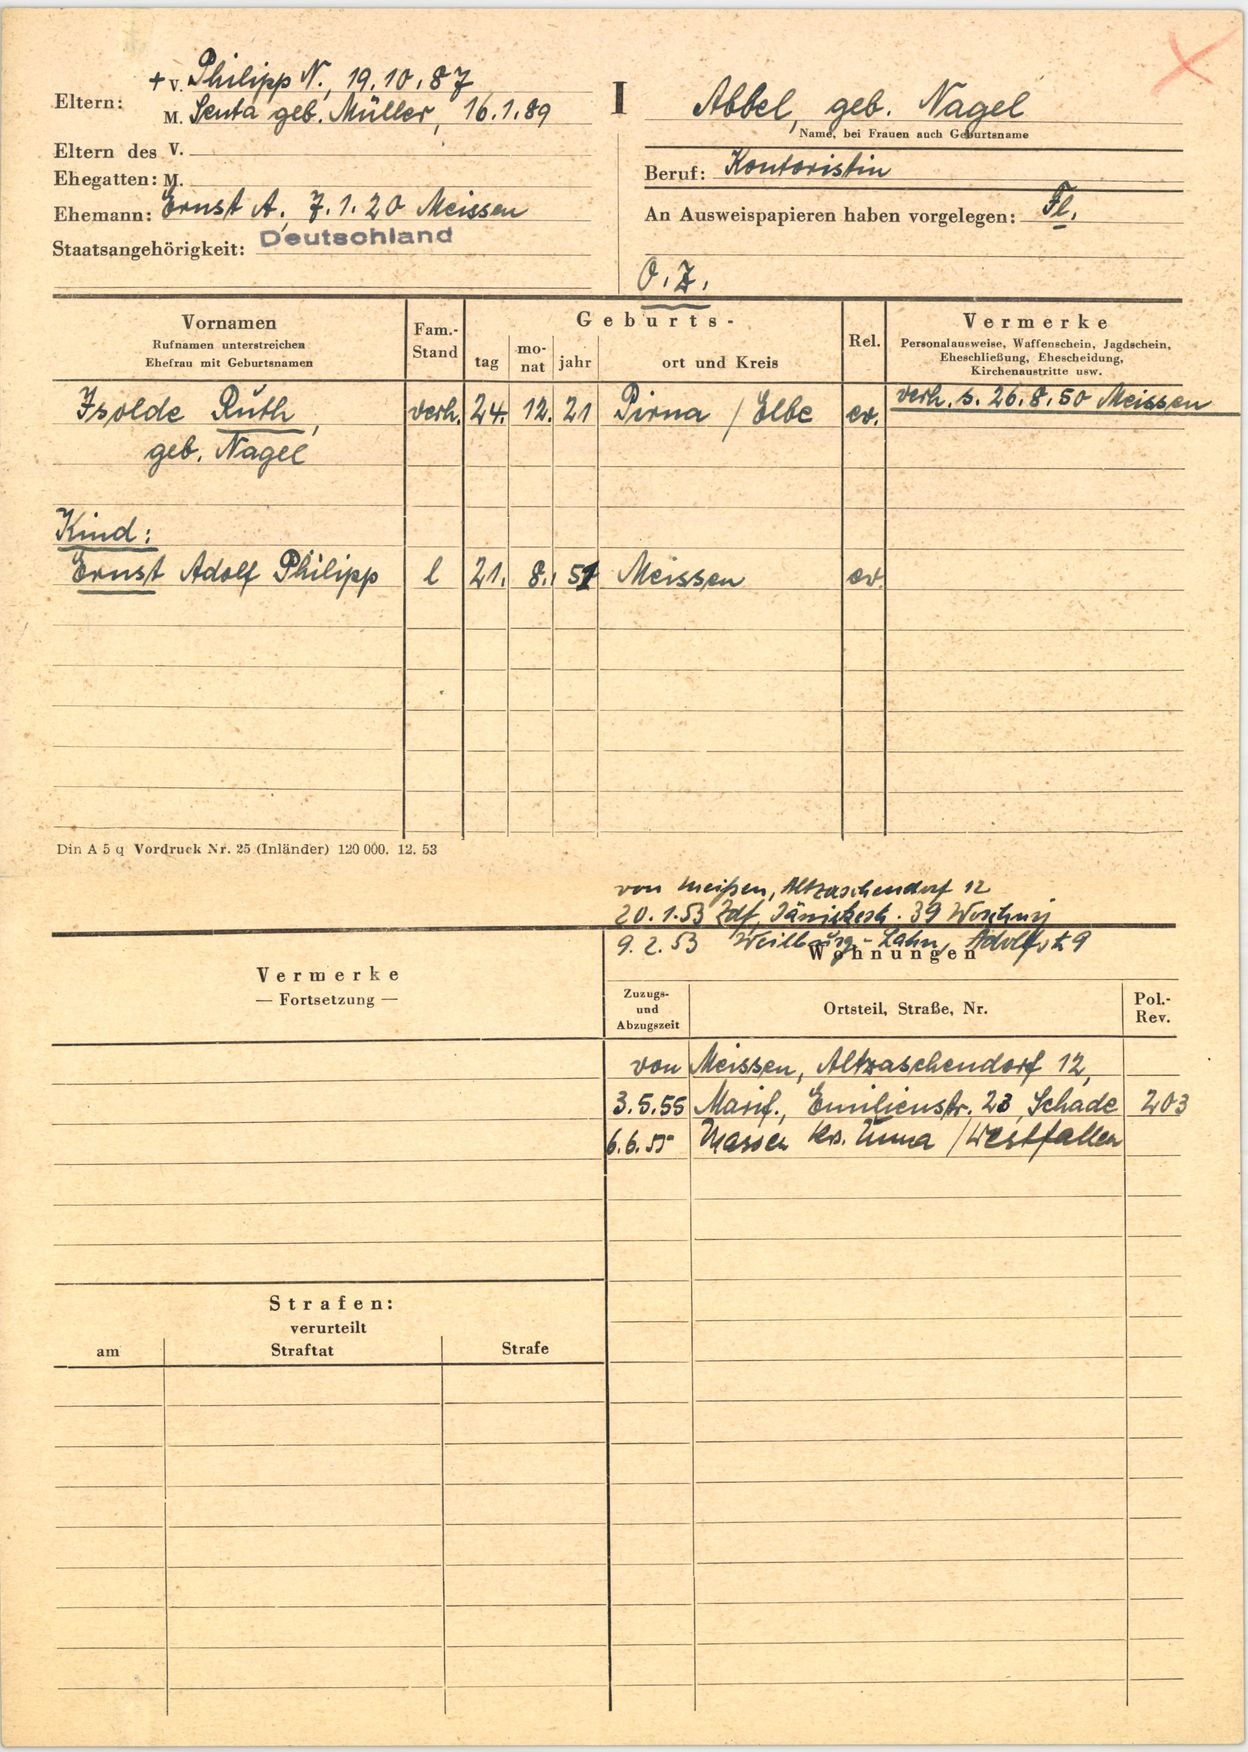
Abbel, geb. Nagel